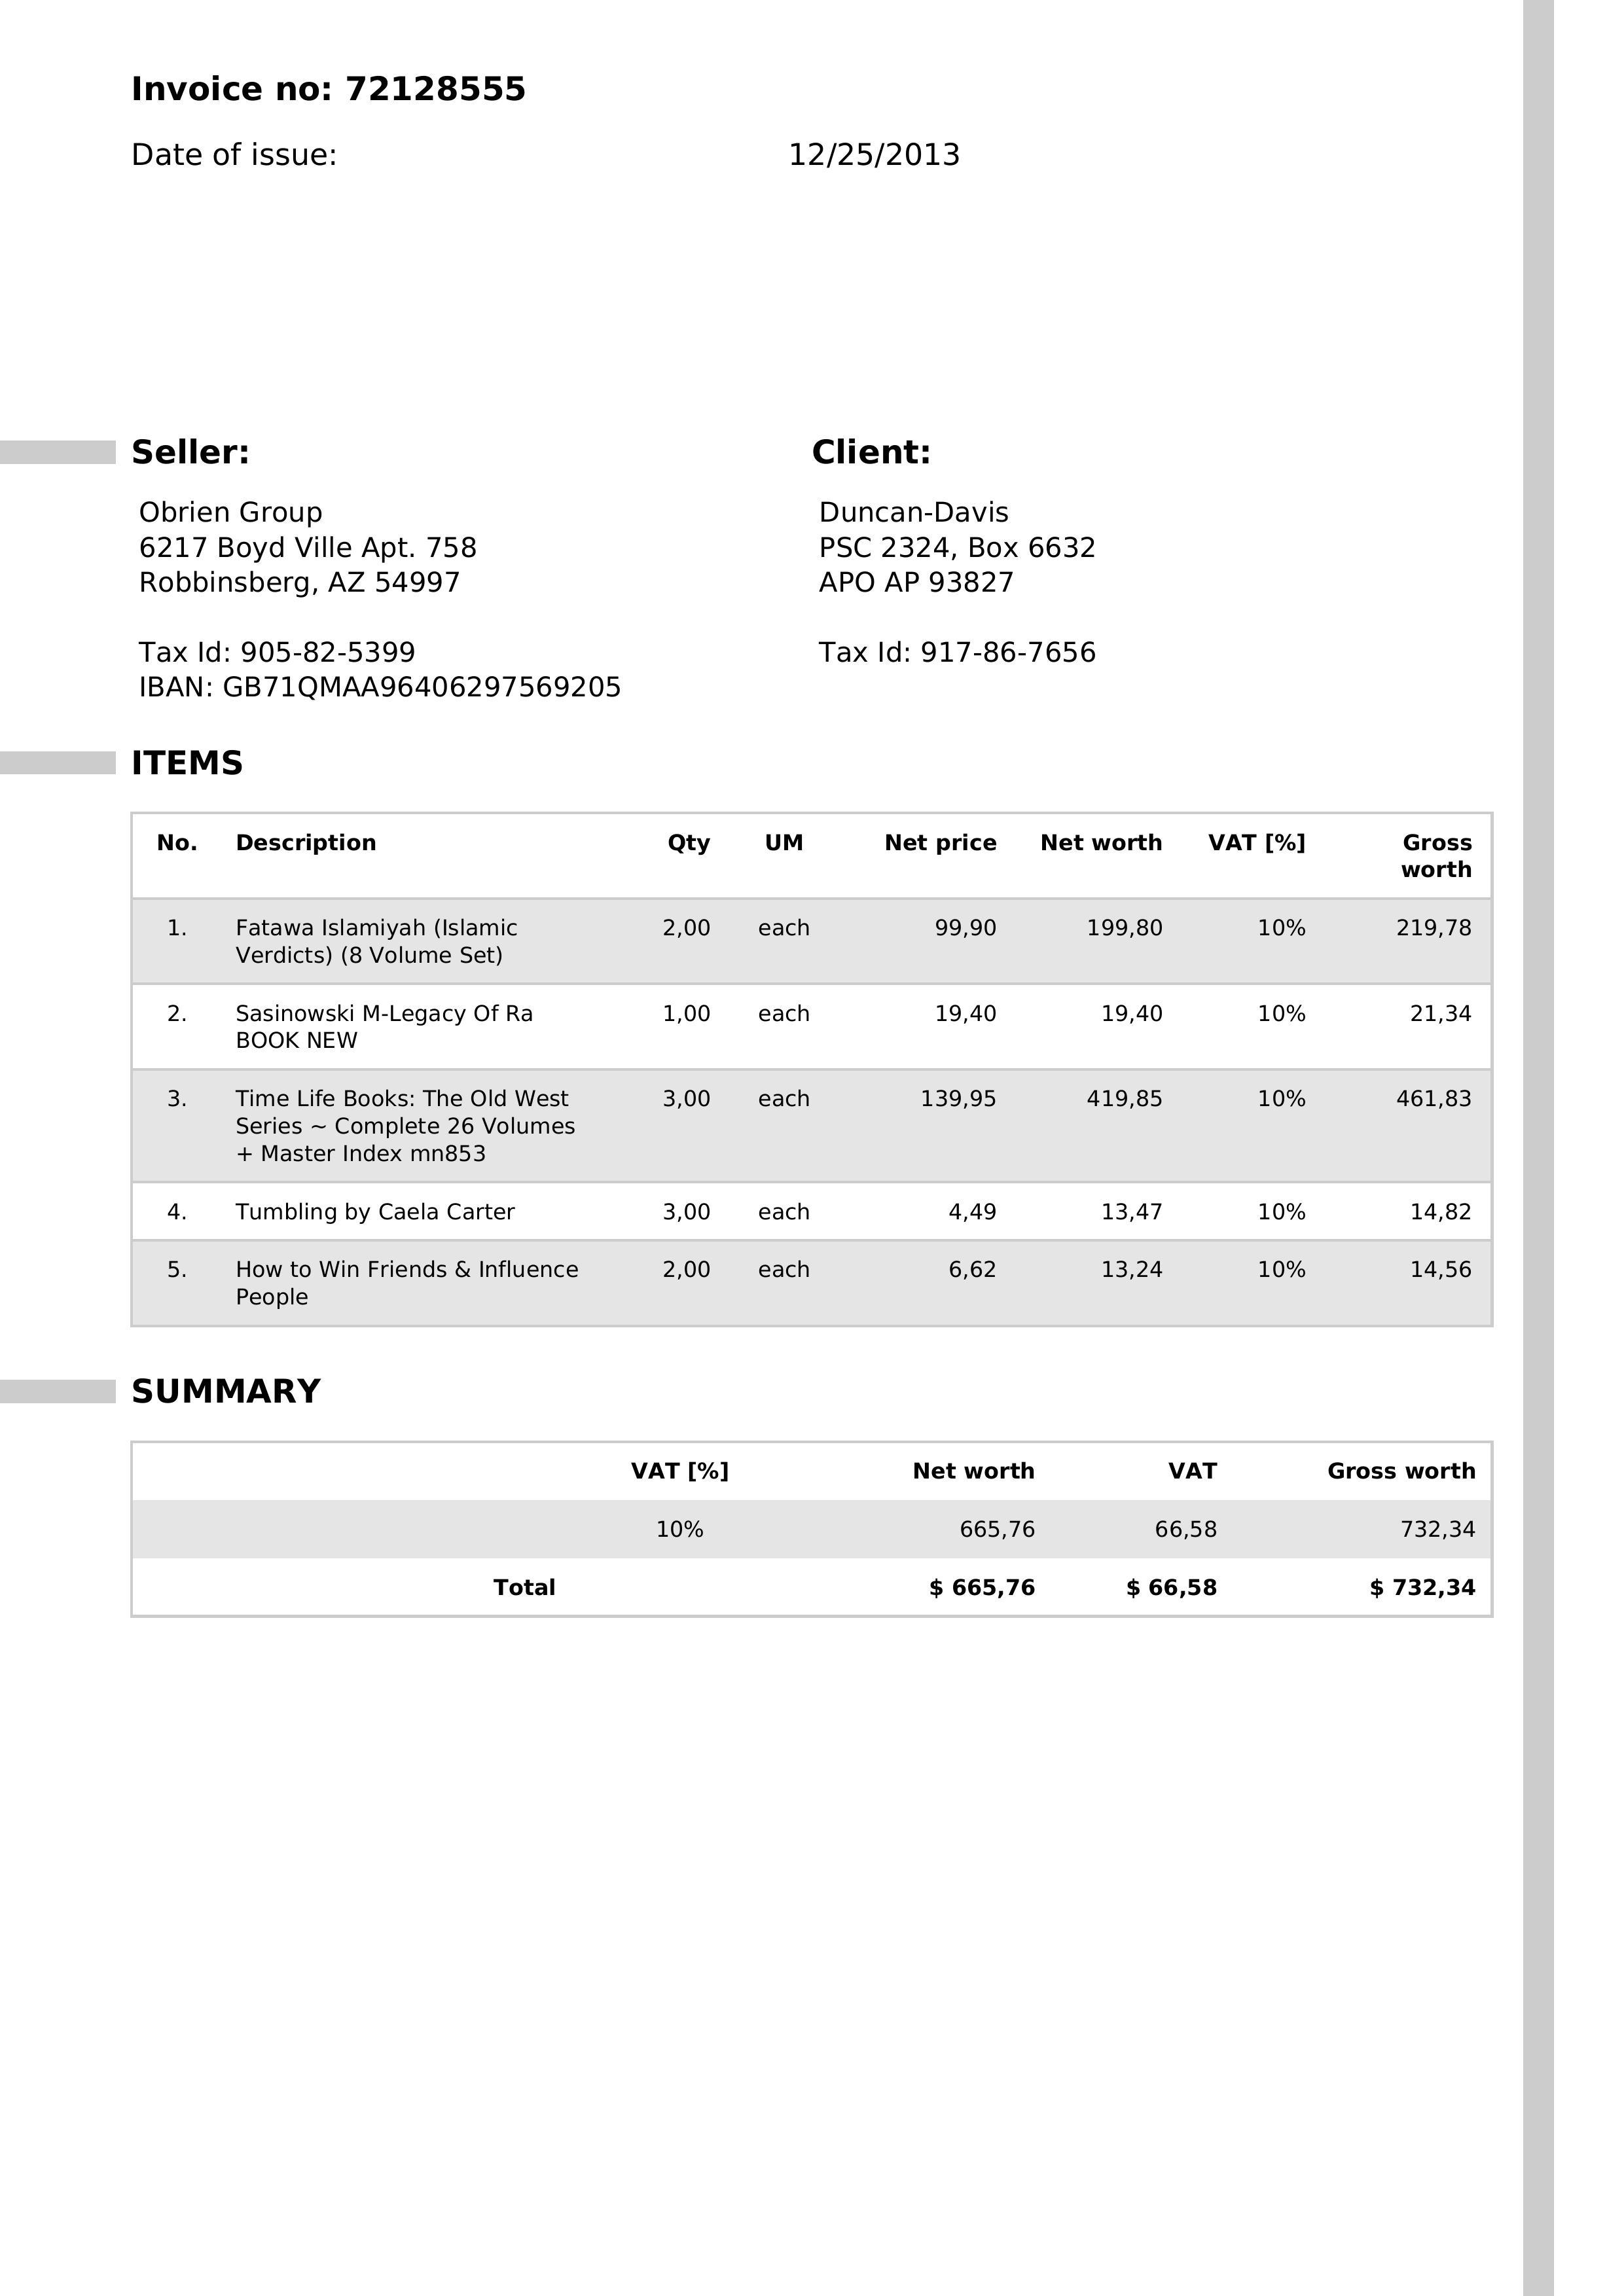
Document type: Invoice